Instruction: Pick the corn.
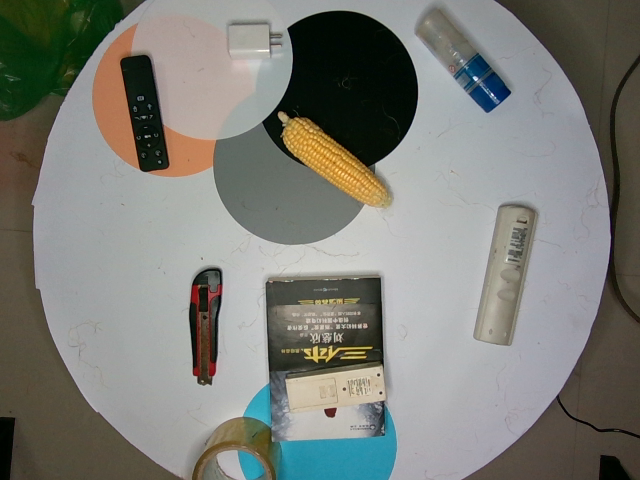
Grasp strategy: vertical